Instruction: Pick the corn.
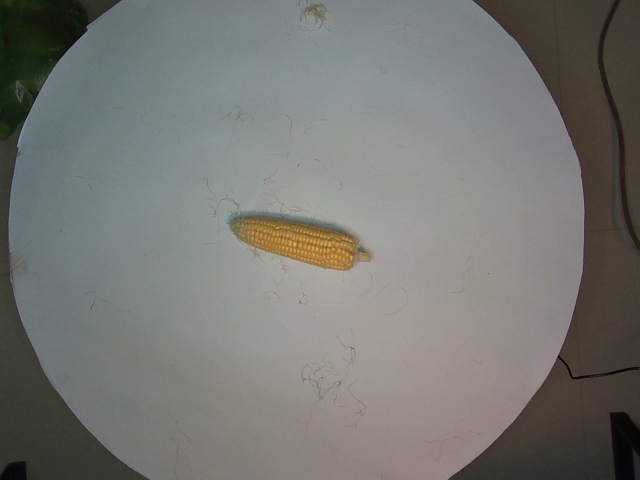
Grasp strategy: vertical